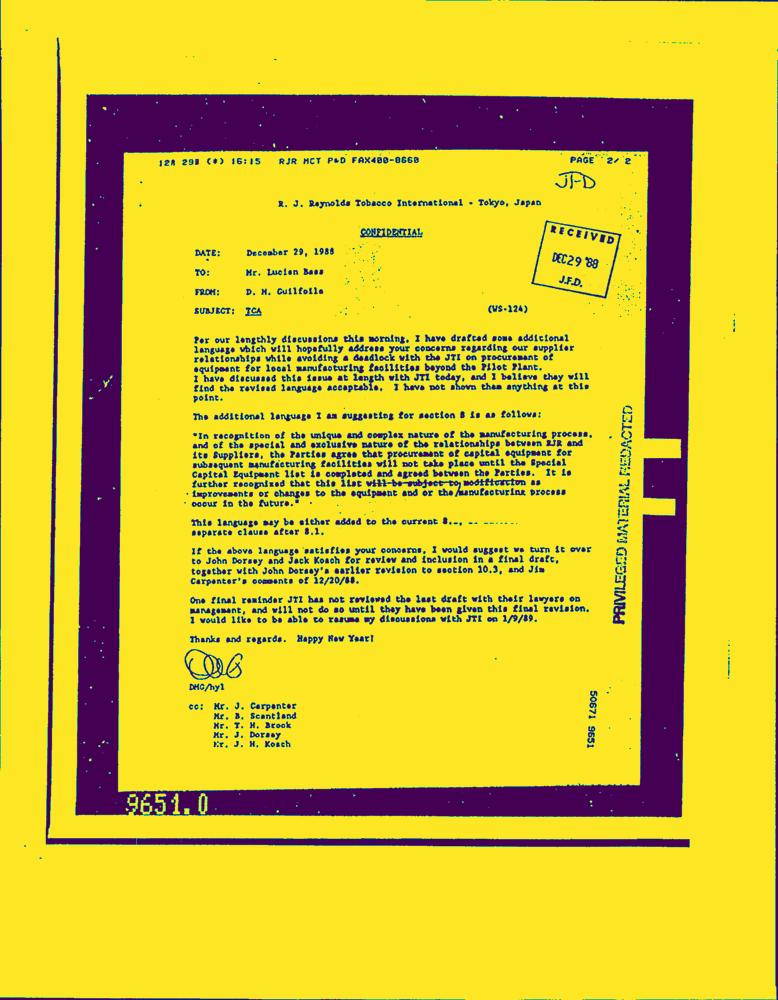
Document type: Letter-Doc